Question: What is the name of the tenant mentioned in the document?
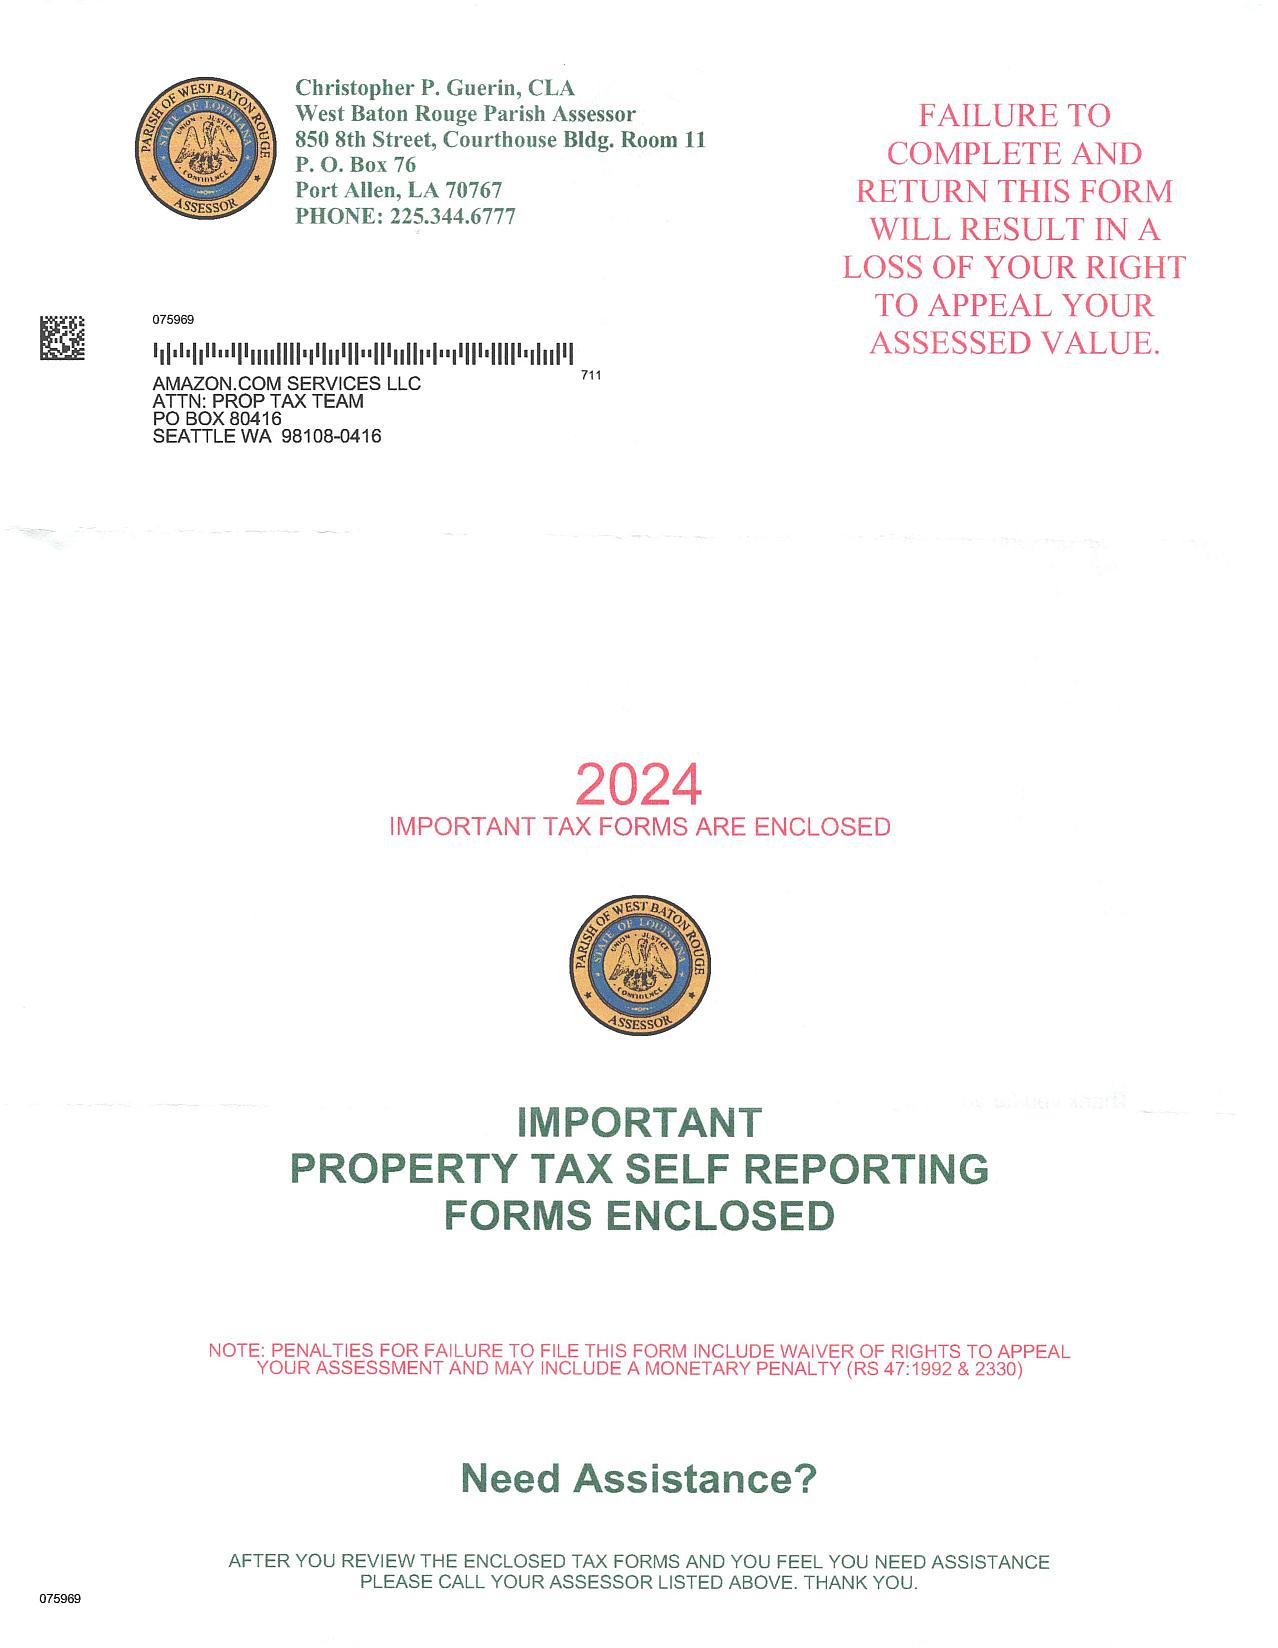
Answer: "Amazon.com Services LLC"